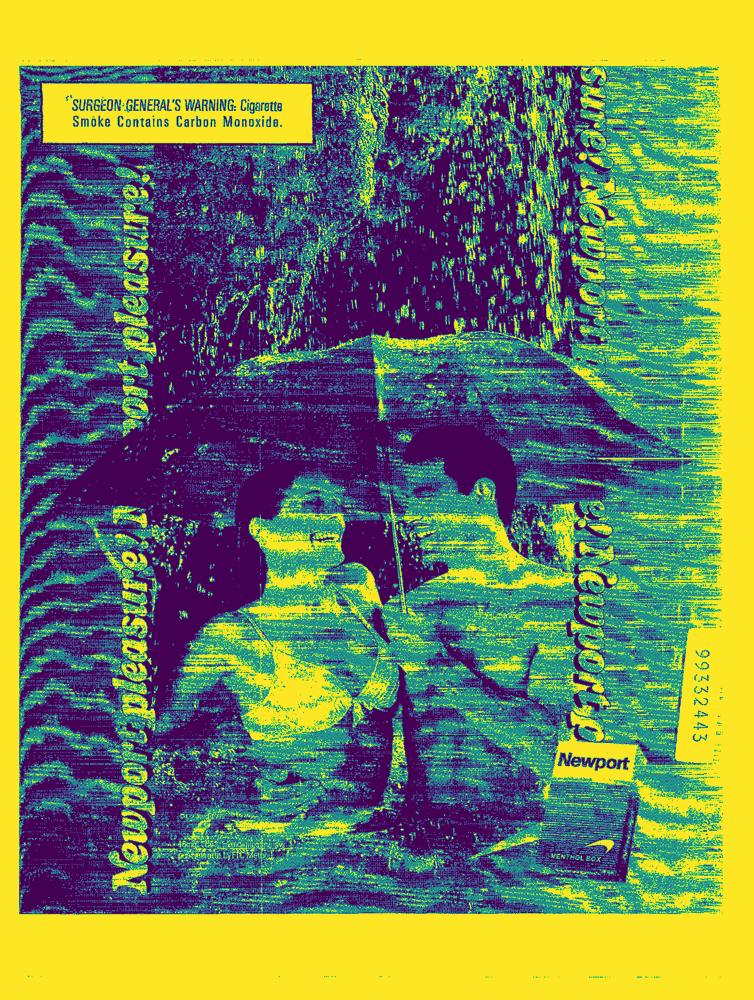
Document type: AD